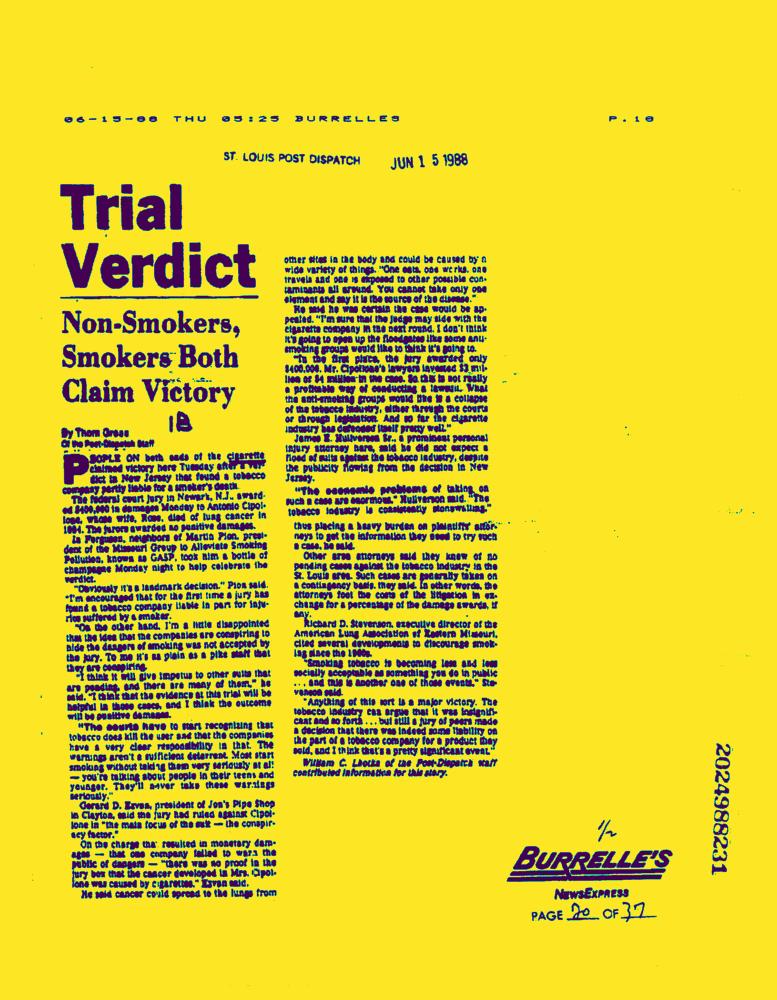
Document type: News-Article